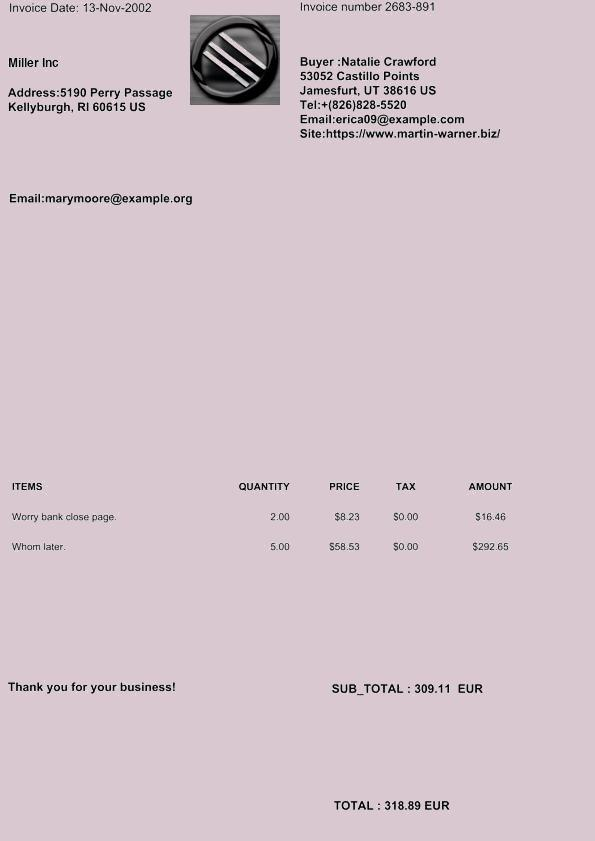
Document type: Invoice